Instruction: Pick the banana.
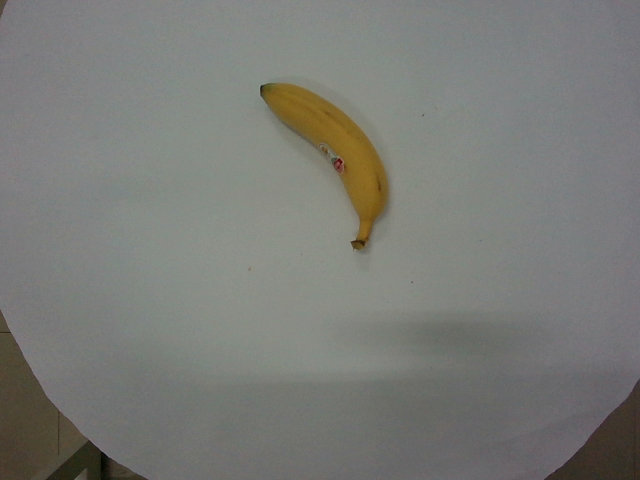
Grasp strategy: vertical